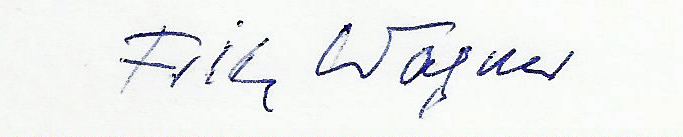
Signature of: fritz wagner